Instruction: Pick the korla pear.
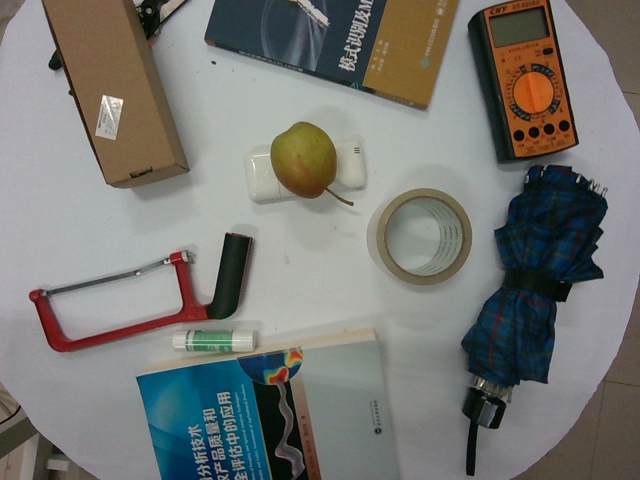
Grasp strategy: vertical